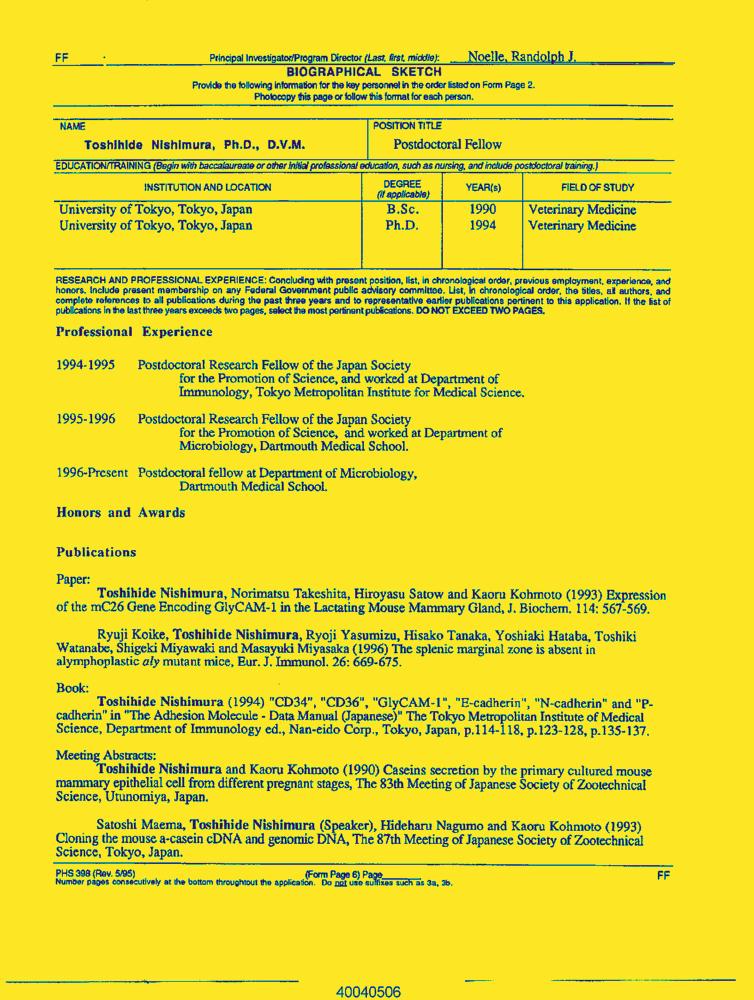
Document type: Resume-Doc